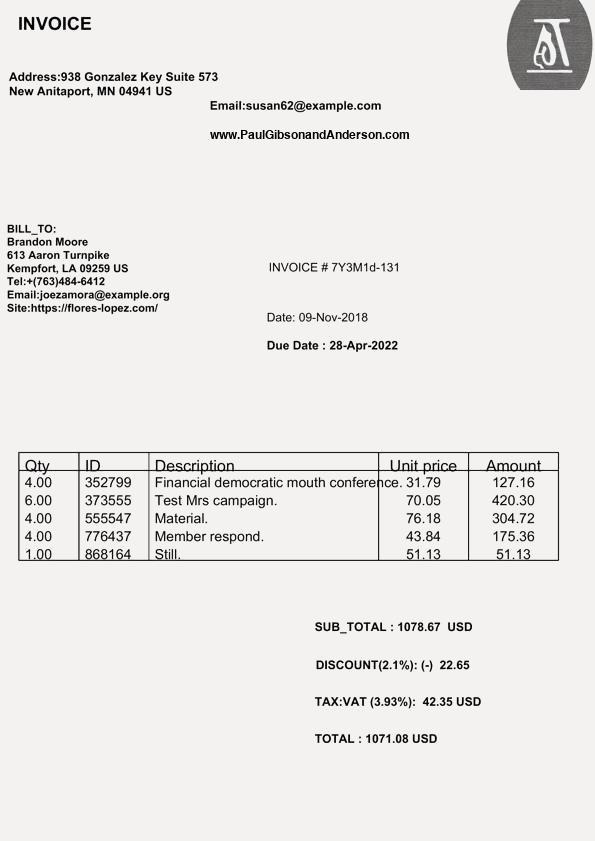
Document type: Invoice